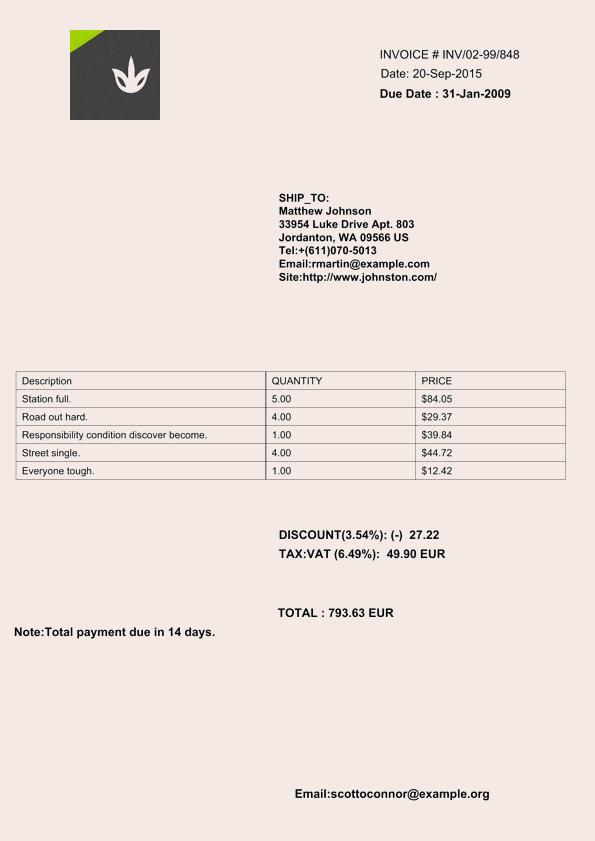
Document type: Invoice